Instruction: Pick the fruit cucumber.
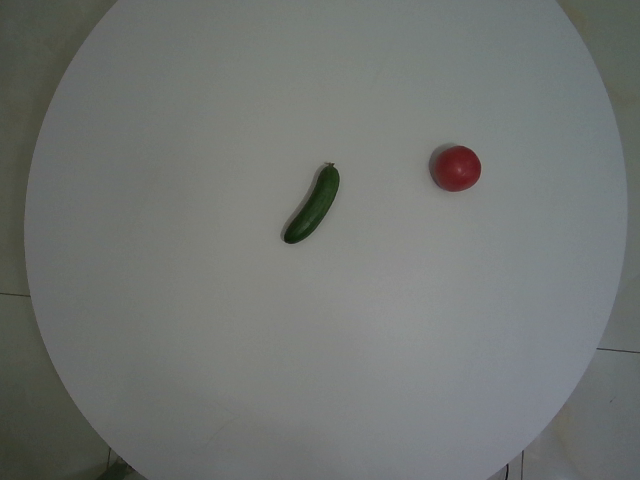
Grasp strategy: vertical